Question: Explain the disease:
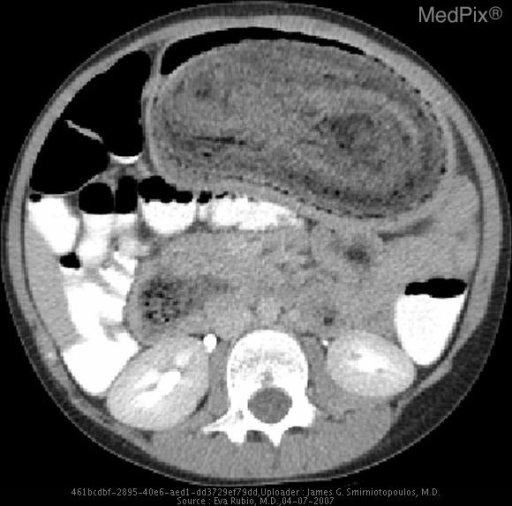
Answer: The disease is discussed as: Watch the video - http://www.youtube.com/watch?v=4aQJ9LYCtHY

A bezoar is mass of impacted matter trapped in the stomach.  There are many types of gastric bezoars.  The most common is composed of fibrous plant matter.  These are called phytobezoars, and are usually assymptomatic.  Trichobezoars are composed of hair, and are less common, but can be larger.  Bezoars are generally asymptomatic, but occasionally may produce gastric outlet obstruction, or in the case of trichobezoars can be abrasive, causing mucosal ulcerations.  Bezoars of all types can produce early satiety.  Patients who have had gastric surgery or delayed gastric emptying are at increased risk of developing all types of bezoars.

West WM, Duncan ND. CT appearances of the Rapunzel syndrome: an unusual form of bezoar and gastrointestinal obstruction. Pediatr Radiol. 1998 May;28(5):315-6. PMID: 9569269

Hoover K, Piotrowski J, St Pierre K, Katz A, Goldstein AM. Simultaneous gastric and small intestinal trichobezoars--a hairy problem. J Pediatr Surg. 2006 Aug;41(8):1495-7. PMID: 16863865

Quraishi AH, Kamath BS. Rapunzel syndrome.
Gastrointest Endosc. 2005 Oct;62(4):611. PMID: 16185980

Rapunzel Syndrome - Rapunzel's syndrome: gastric bezoars and endoscopic management.
Gastrointest Endosc Clin N Am. 2006 PMID:16546027

Rapunzel syndrome with a long tail.
Indian J Pediatr. 2001 PMID:11669043

The Rapunzel syndrome: a case report and review of the literature. Eur J Pediatr Surg. 1993 PMID:8353119

Giant gastric trichobezoar.Int J Clin Pract. 2002 PMID:12137451
http://www.ncbi.nlm.nih.gov/entrez/query.fcgi?cmd=Search&db=PubMed&term=bezoar+rapunzel+syndrome&tool=QuerySuggestion
http://www.blackwell-synergy.com/doi/pdf/10.1111/j.1651-2227.2007.00012.x
http://ajp.psychiatryonline.org/cgi/content/full/162/2/242